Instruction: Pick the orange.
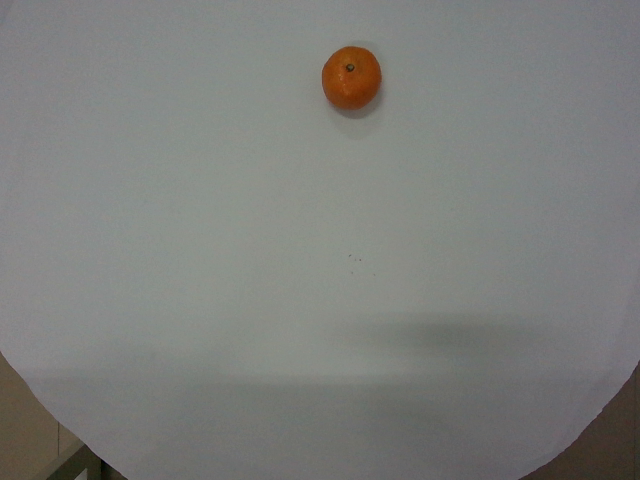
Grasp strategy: vertical